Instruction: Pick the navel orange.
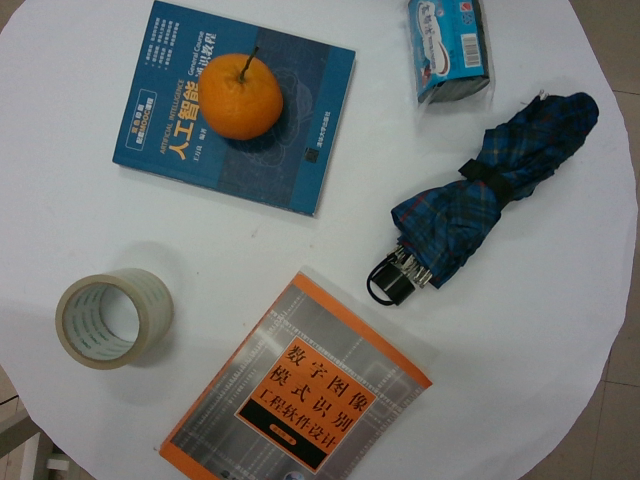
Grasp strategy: vertical